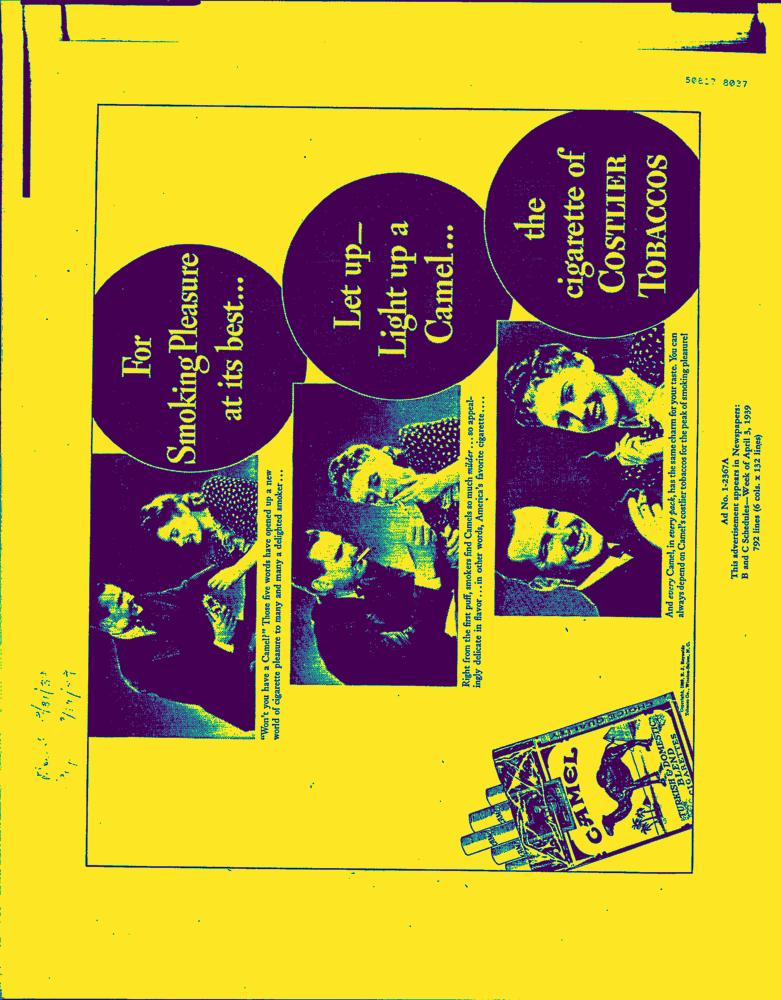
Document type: AD